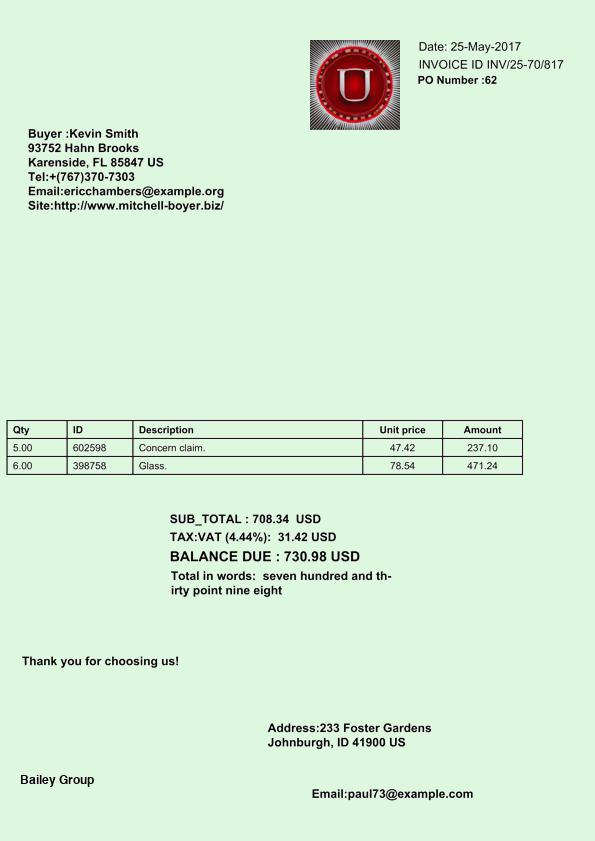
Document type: Invoice